Question: What do the imaging results show?
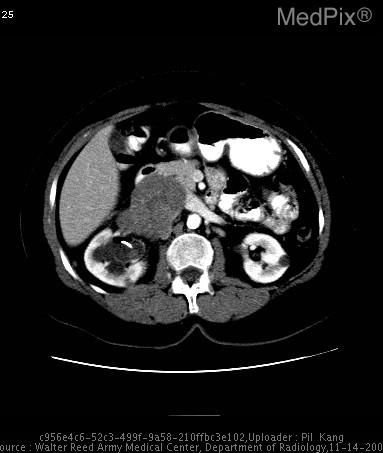
Answer: The imaging shows CT with intravenous and oral contrast material demonstrates a large retroperitoneal mass with central dystrophic calcifications.  This mass is completely separate from the right kidney, which other than the hydronephrosis and the presence of the ureteral stent, is otherwise unremarkable.  The liver was also normal.

Superior images demonstrate a "beak sign" with the inferior vena cava and the left renal vein, strongly suggestive of the vascular origin of this tumor.

Note the presence of the ureteral stent, and the image demonstrating that the mass has extrinsic mass effect on the course of the ureter, causing the original clinical problem for which this patient was treated. CT with intravenous and oral contrast material demonstrates a large retroperitoneal mass with central calcifications.  This mass is completely separate from the right kidney, which other than the hydronephrosis and the presence of the ureteral stent, is otherwise unremarkable.  The liver was also normal.

These images demonstrate a "beak sign" with the left renal vein, again strongly suggestive of the vascular origin of this tumor..